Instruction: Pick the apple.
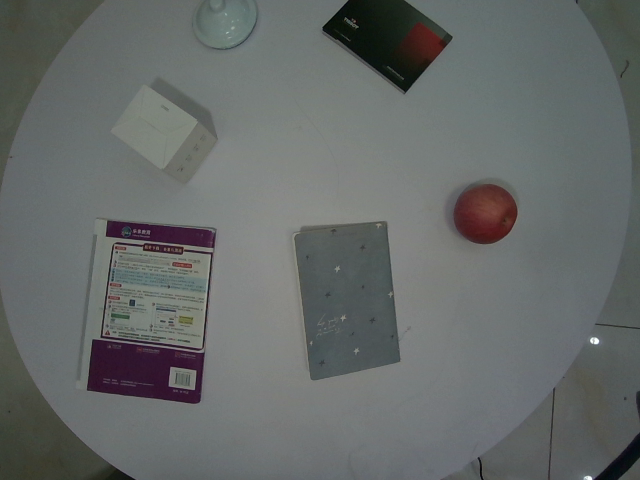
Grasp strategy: vertical